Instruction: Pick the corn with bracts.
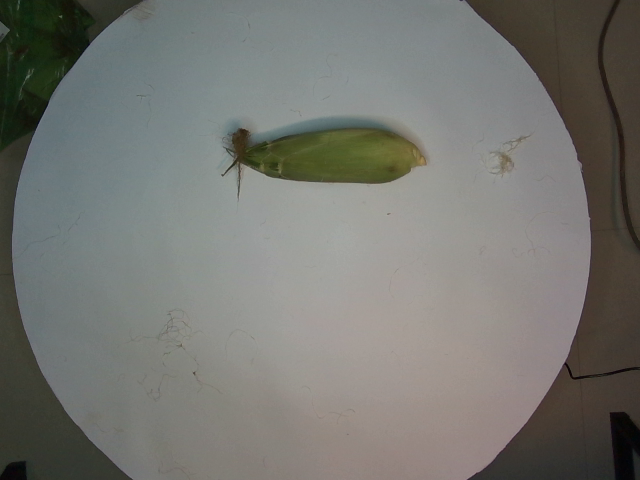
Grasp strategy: vertical